Question: What is the earliest payment due date mentioned in the document?
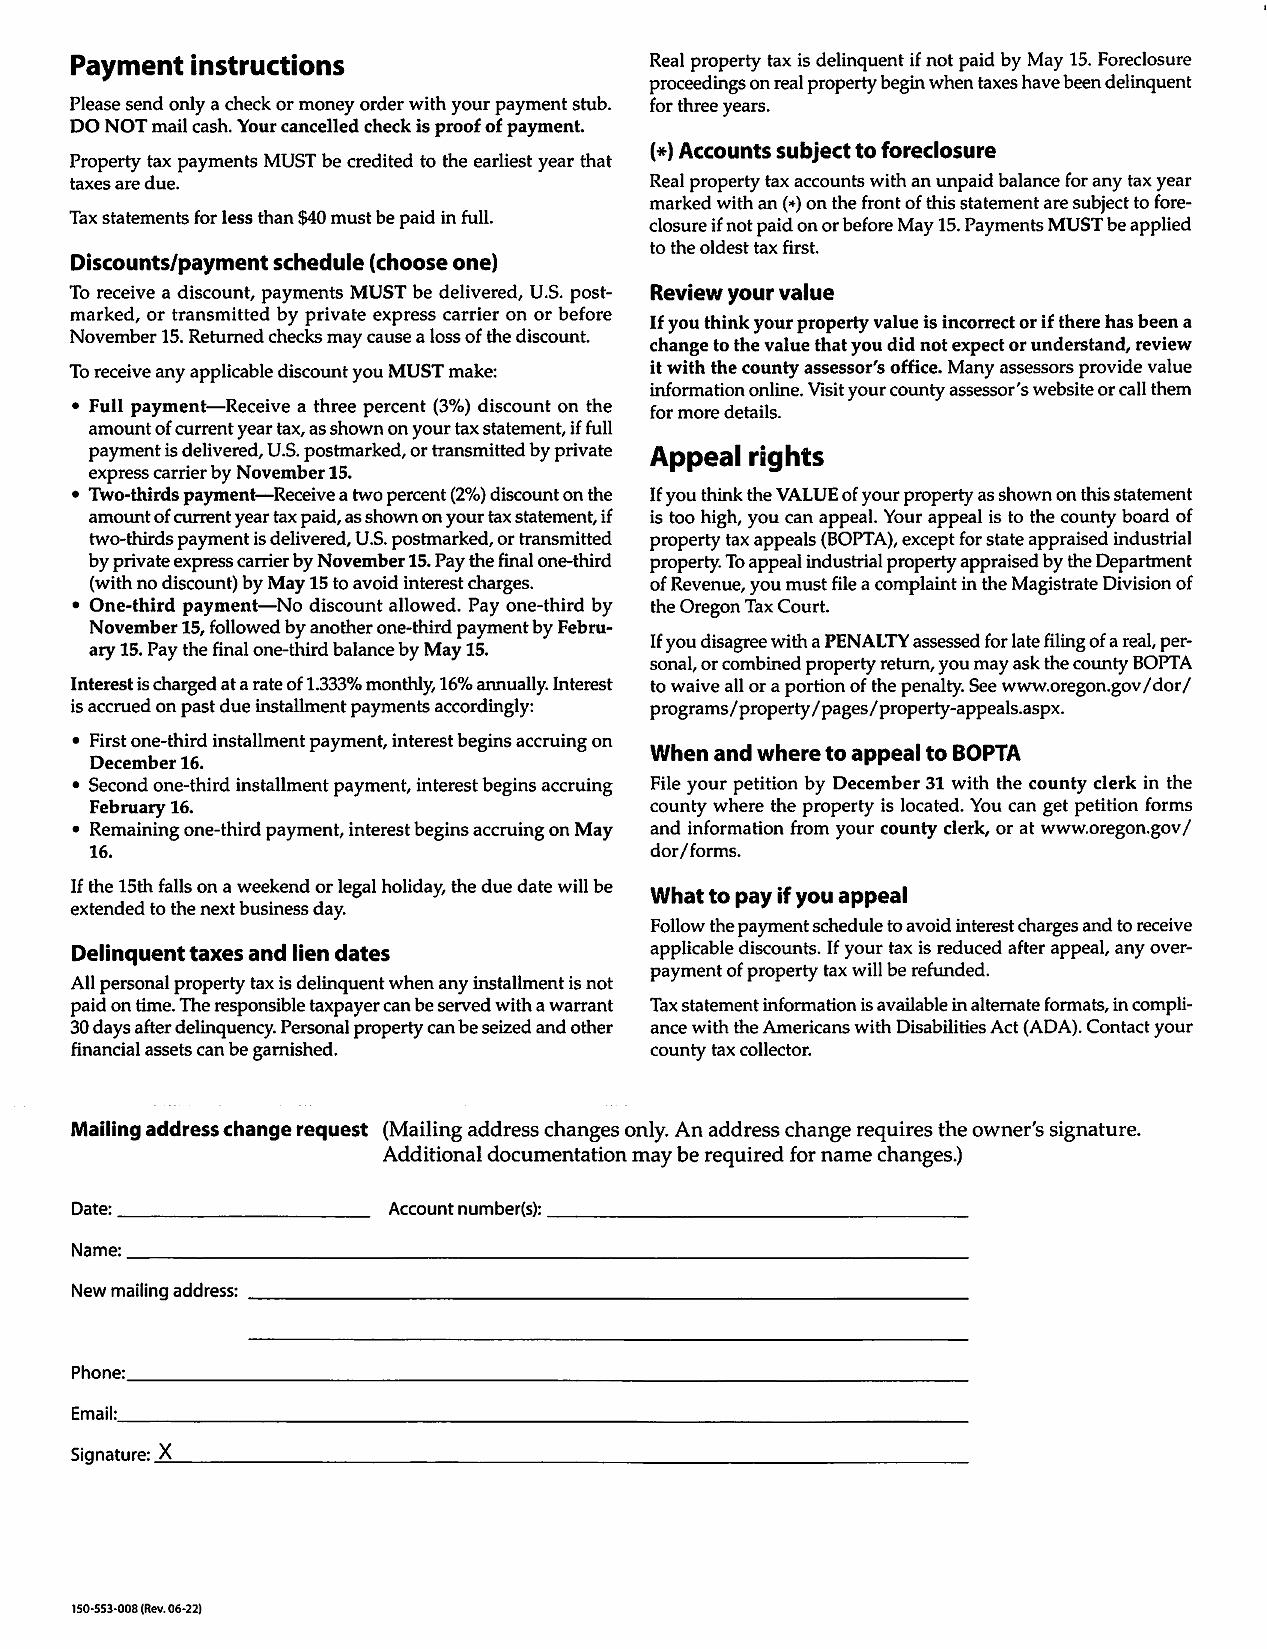
Answer: "15-Nov"